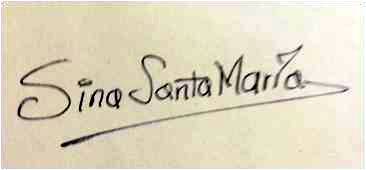
Signature of: sina santa maría